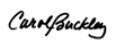
Signature of: carol buckley